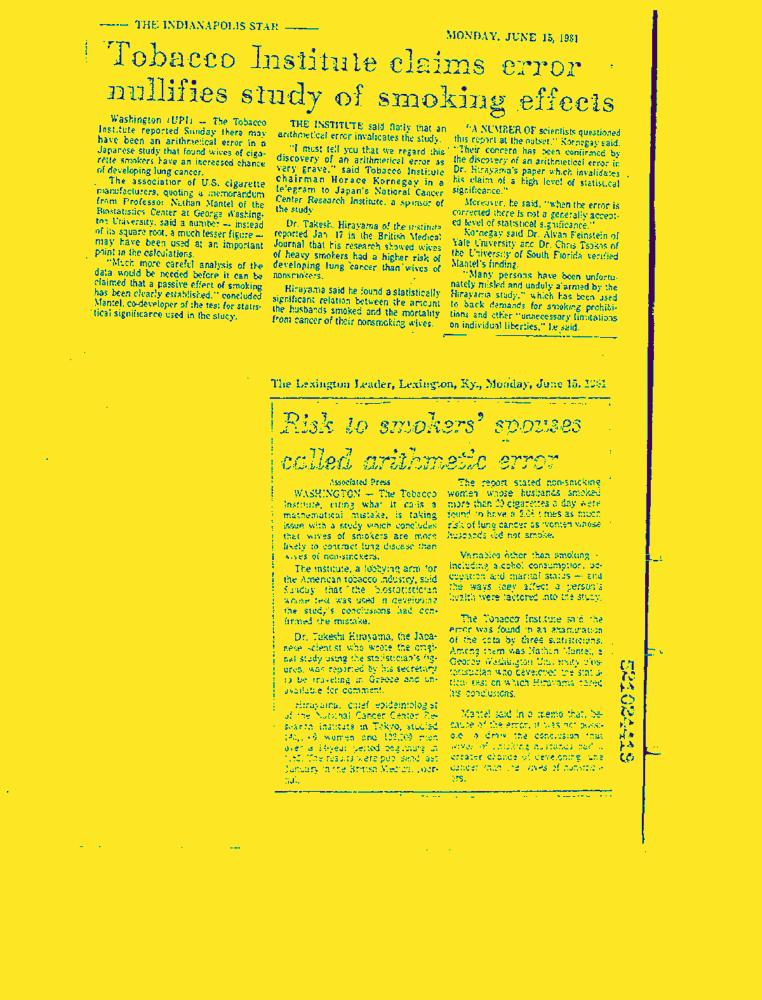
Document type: News-Article